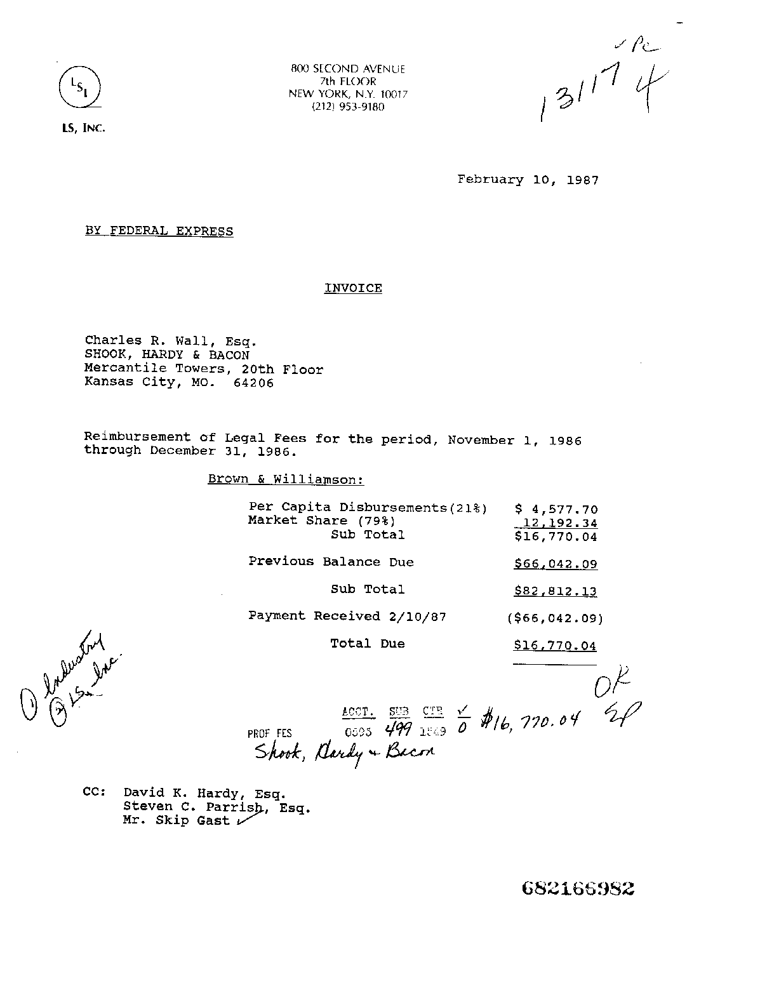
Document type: Invoice